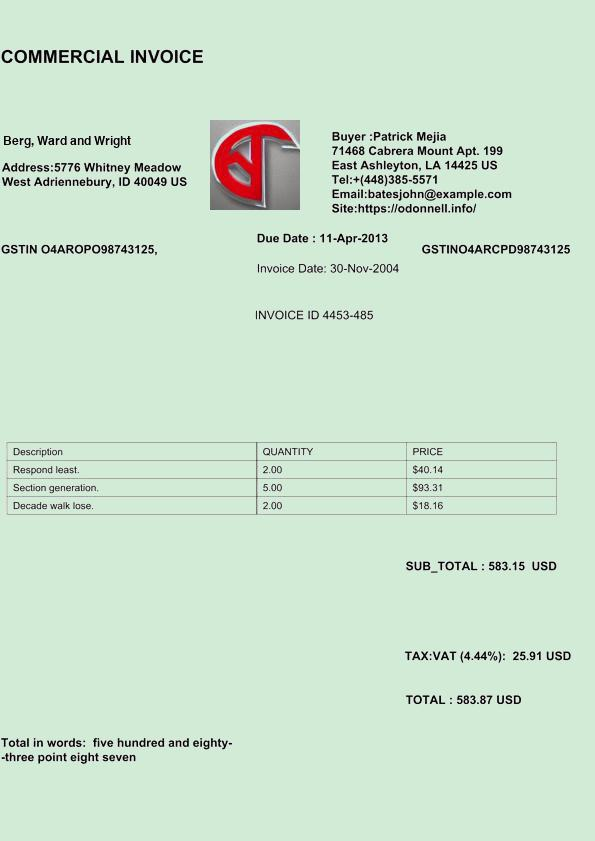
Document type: Invoice